Question: Explain the disease:
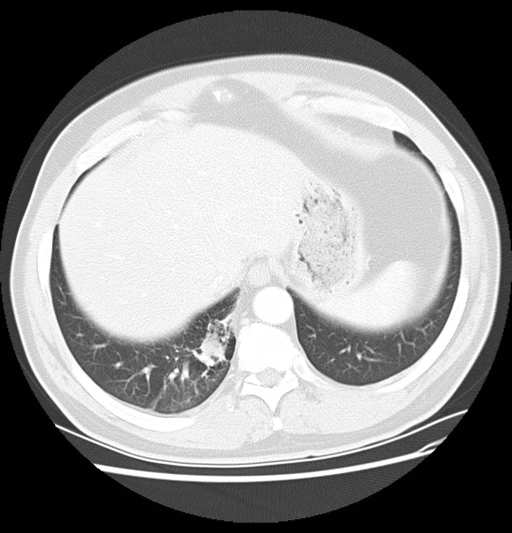
Answer: The disease is discussed as: Pulmonary sequestrations are masses of pulmonary parenchyma which do not communicate with the central airways through a normal bronchial connection, if at all.  In addition, their blood supply is from the systemic circulation.  Demonstrating the feeding systemic arterial vessels is the key point in differentiating sequestrations from bronchogenic cysts, lobar atelectasis or other abnormalities.

Extralobar sequestrations are congenital in origin and contain their own pleural covering.  Most (over 90%) are left-sided and associated congenital anomalies, such as congenital diaphragmatic hernias and congenital heart disease, are frequent.  The venous return is through the systemic circulation.  These may not only be seen adjacent to the mediastinum, but also in the mediastinum, pericardium, diaphragm, and retroperitoneum.  Rarely is a connection with the bronchial tree present and rarely are they symptomatic.  A majority of these are noticed incidentally.

Intralobar sequestrations are located within the lung and have no separate pleural coverings.  Although their arterial supply is systemic, their venous return is through pulmonary veins.  Compared to the extralobar form, intralobar sequestrations are likely acquired lesions, possibly due to chronic bronchial obstruction or postobstructive pneumonia.  Connection to the bronchial tree may be present.  This variety may produce symptoms as a result of infections.